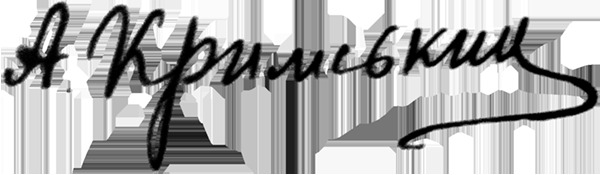
Signature of: ahatanhel krymsky